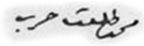
Signature of: talaat harb